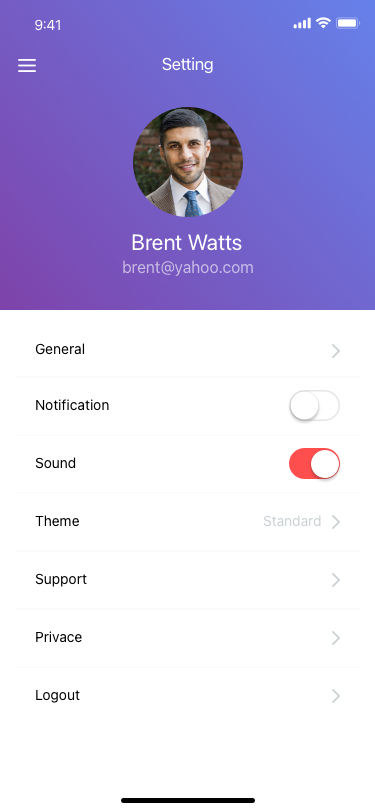
Text in this UI design:
brent@yahoo.com
Brent Watts
Setting
Privace
Theme
Standard
Support
General
Logout
Sound
Notification